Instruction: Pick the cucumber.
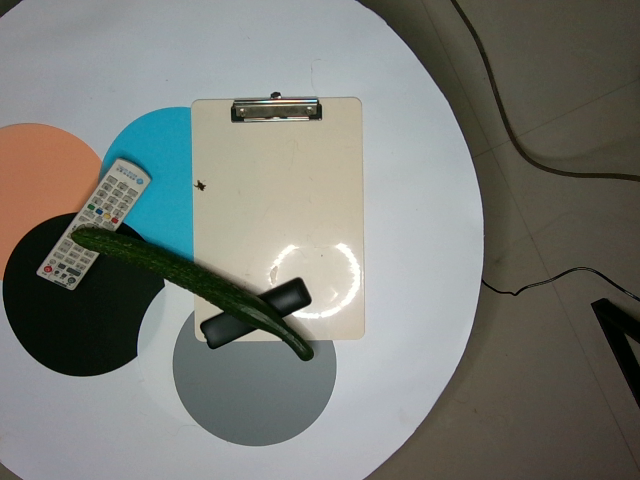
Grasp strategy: vertical